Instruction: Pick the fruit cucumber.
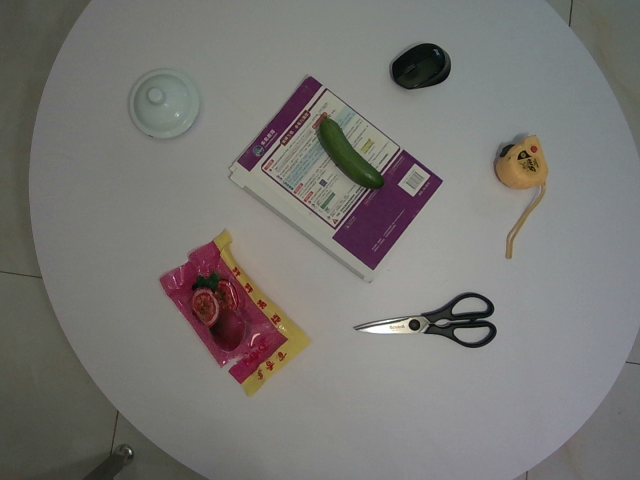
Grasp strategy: vertical